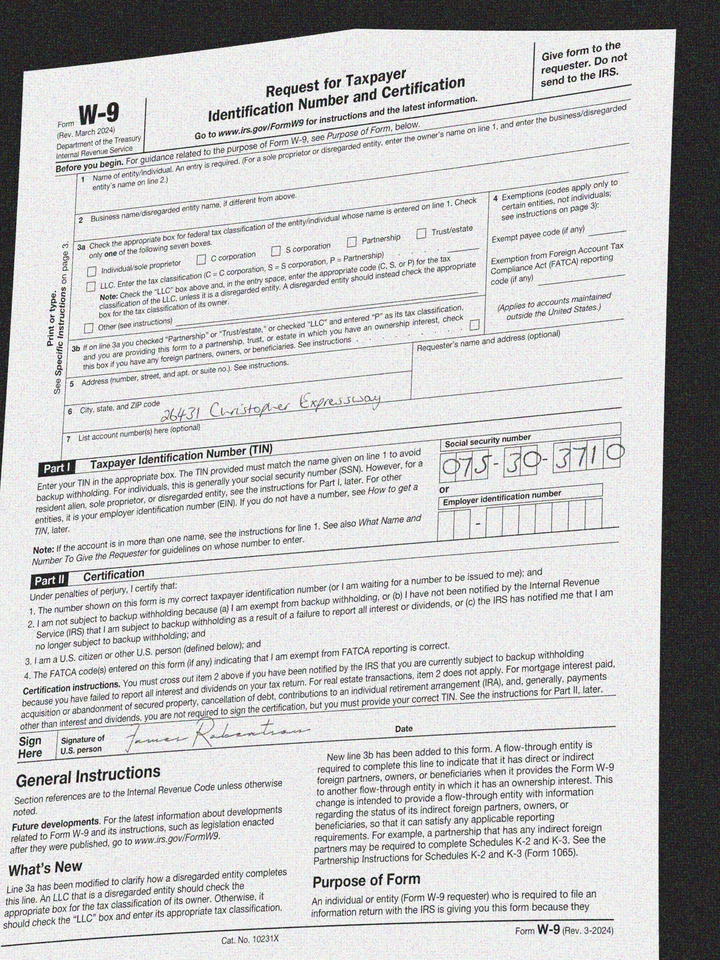
adr1: 26431 Christopher Expressway
cbx: no
ssn: 075303710